Question: What type of tax is indicated in the document, personal property or real estate?
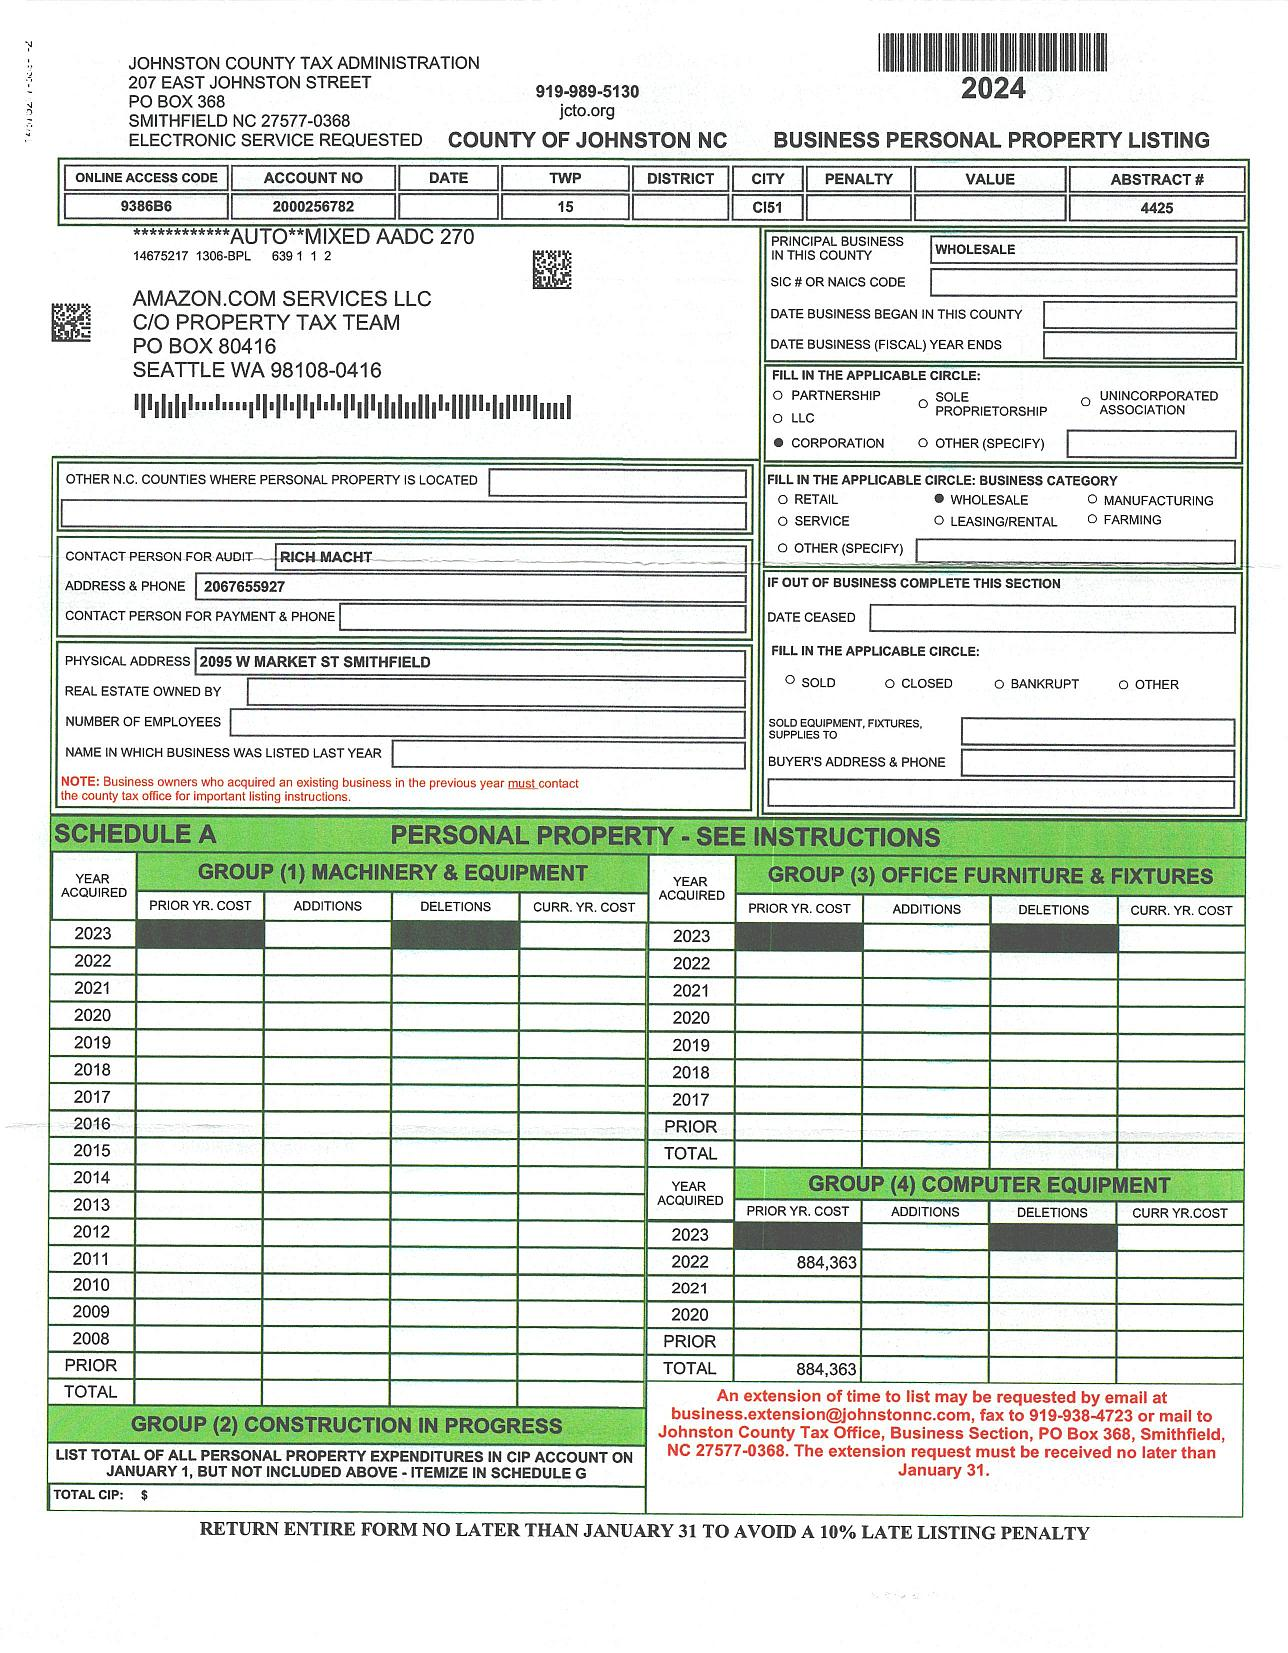
Answer: "BUSINESS PERSONAL PROPERTY LISTING"